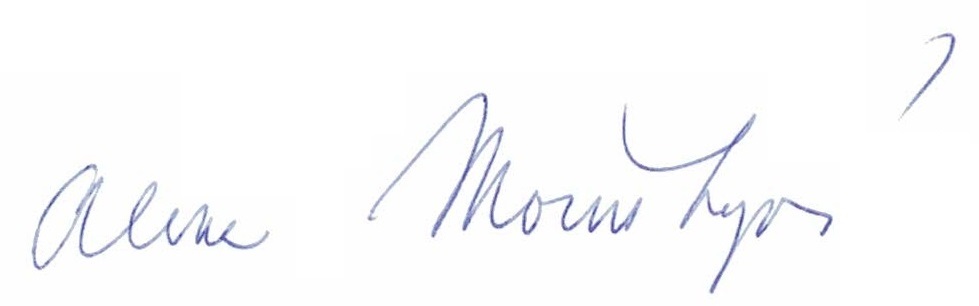
Signature of: alena mornštajnová